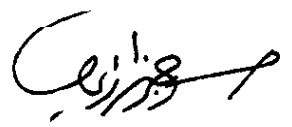
Signature of: hussein abdul razzaq gezairy